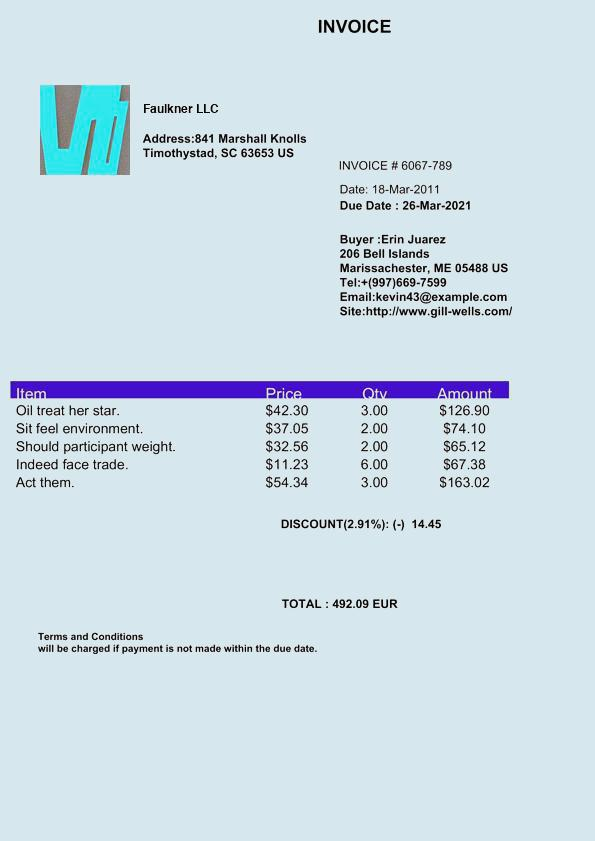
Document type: Invoice